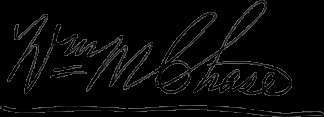
Signature of: william martin chase